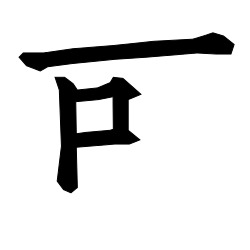
Signature of: emperor ningzong of song